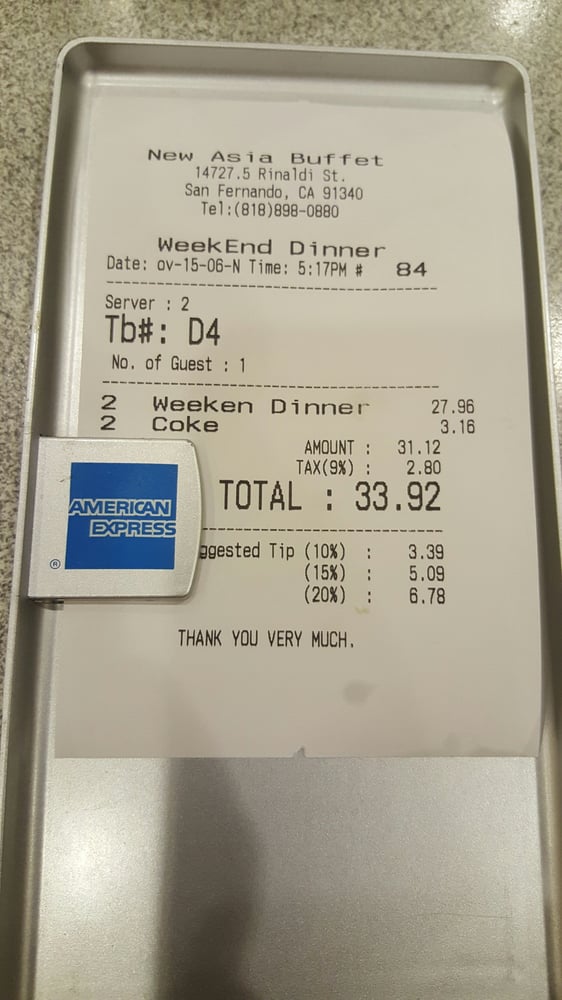
gt_parse: criticals: name: TOTAL
price: 33.92
store: NewAsia Buffet
tell: (818)898-0880